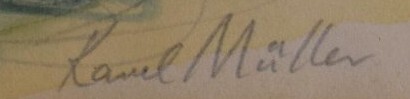
Signature of: karel müller